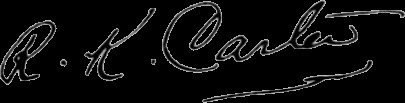
Signature of: russell kelso carter